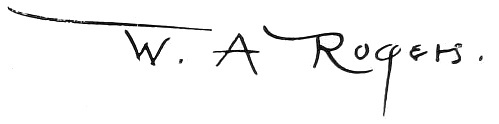
Signature of: william allen rogers